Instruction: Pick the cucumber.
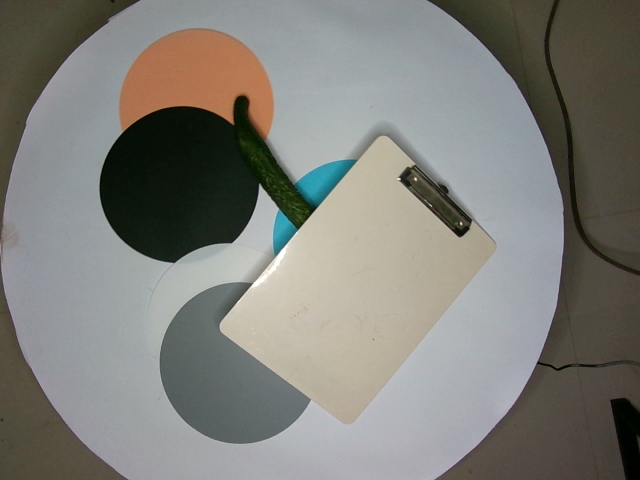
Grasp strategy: vertical